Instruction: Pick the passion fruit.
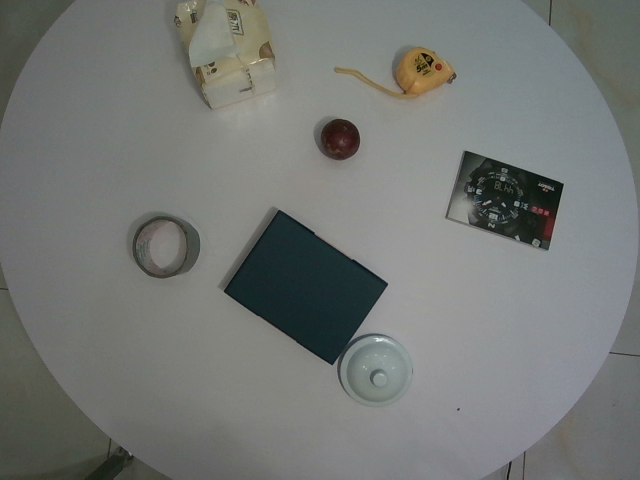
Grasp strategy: vertical